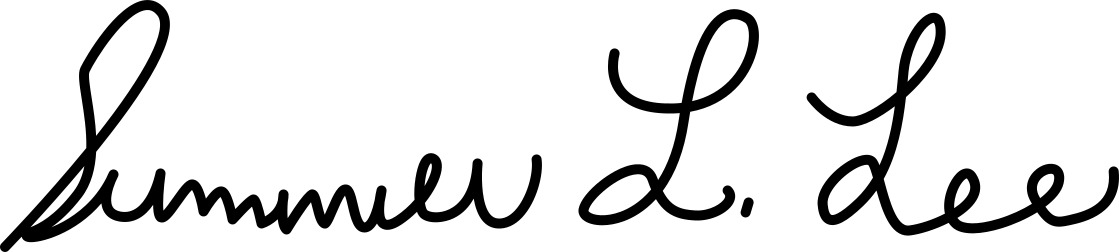
Signature of: summer lee